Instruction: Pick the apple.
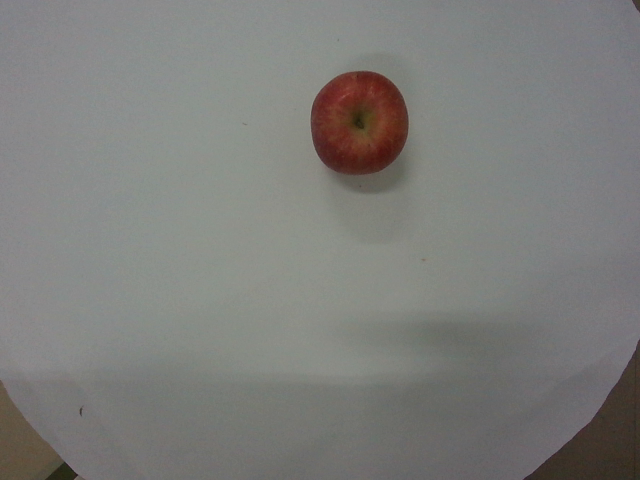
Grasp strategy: vertical